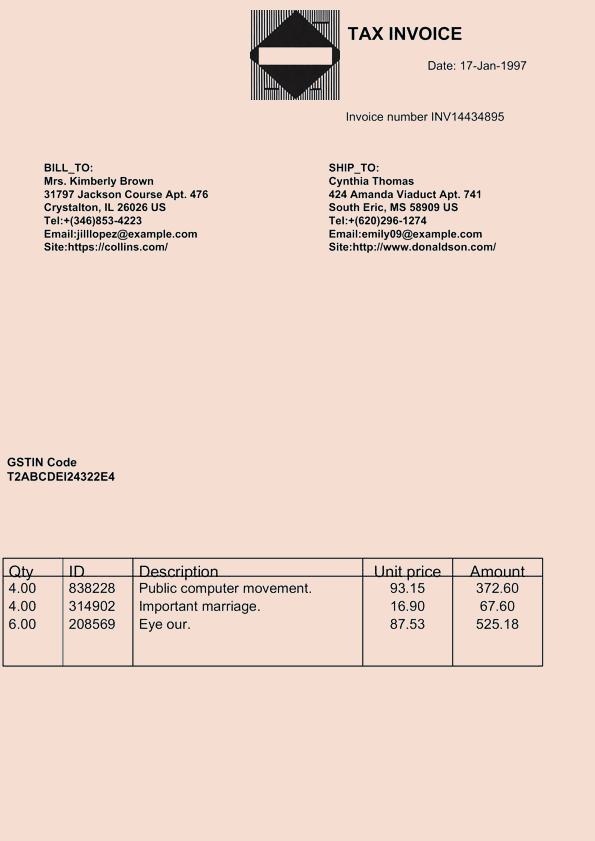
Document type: Invoice